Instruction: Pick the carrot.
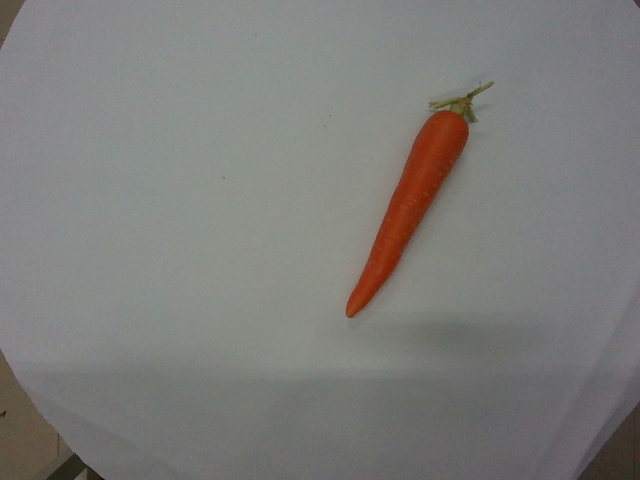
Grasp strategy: vertical